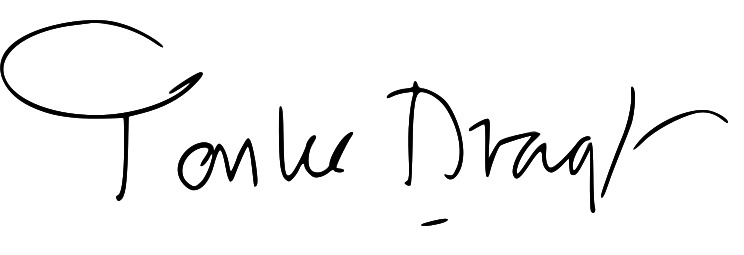
Signature of: tonke dragt